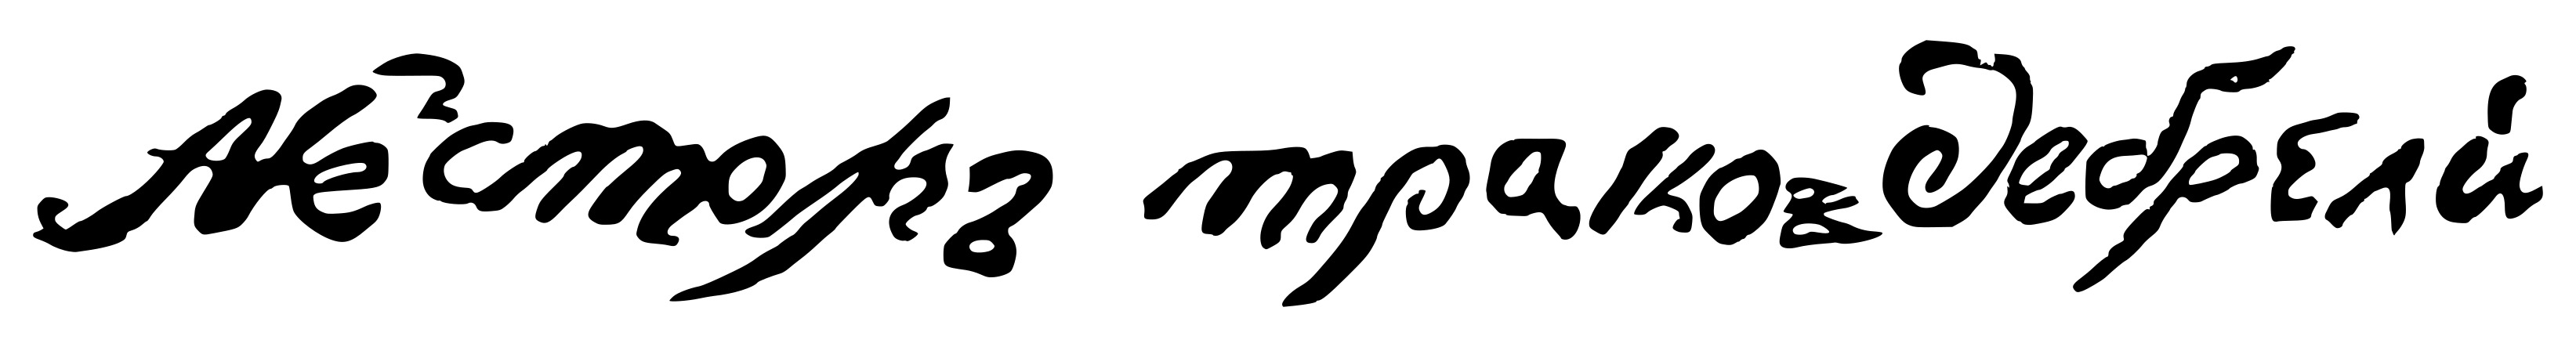
Signature of: nestor traykov